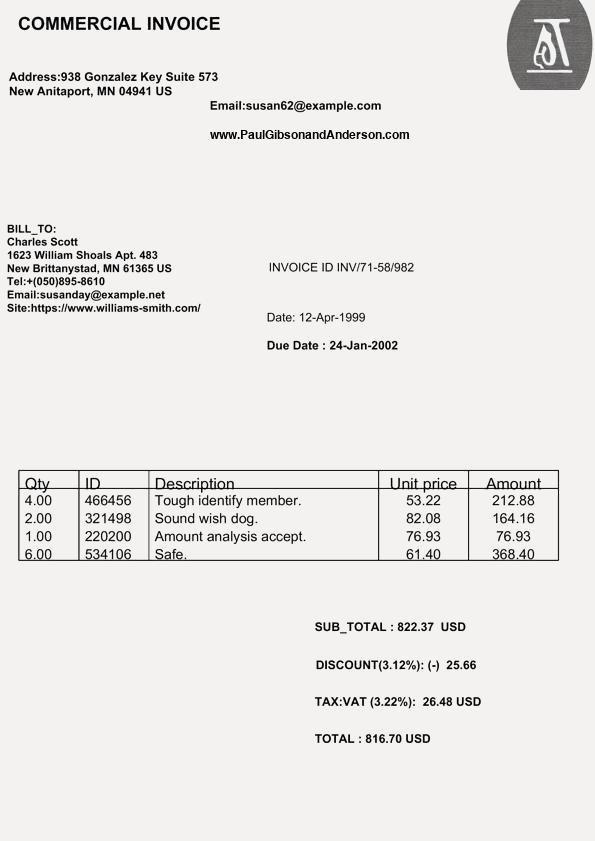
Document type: Invoice